Question: What is the mailing or notice date provided in the document?
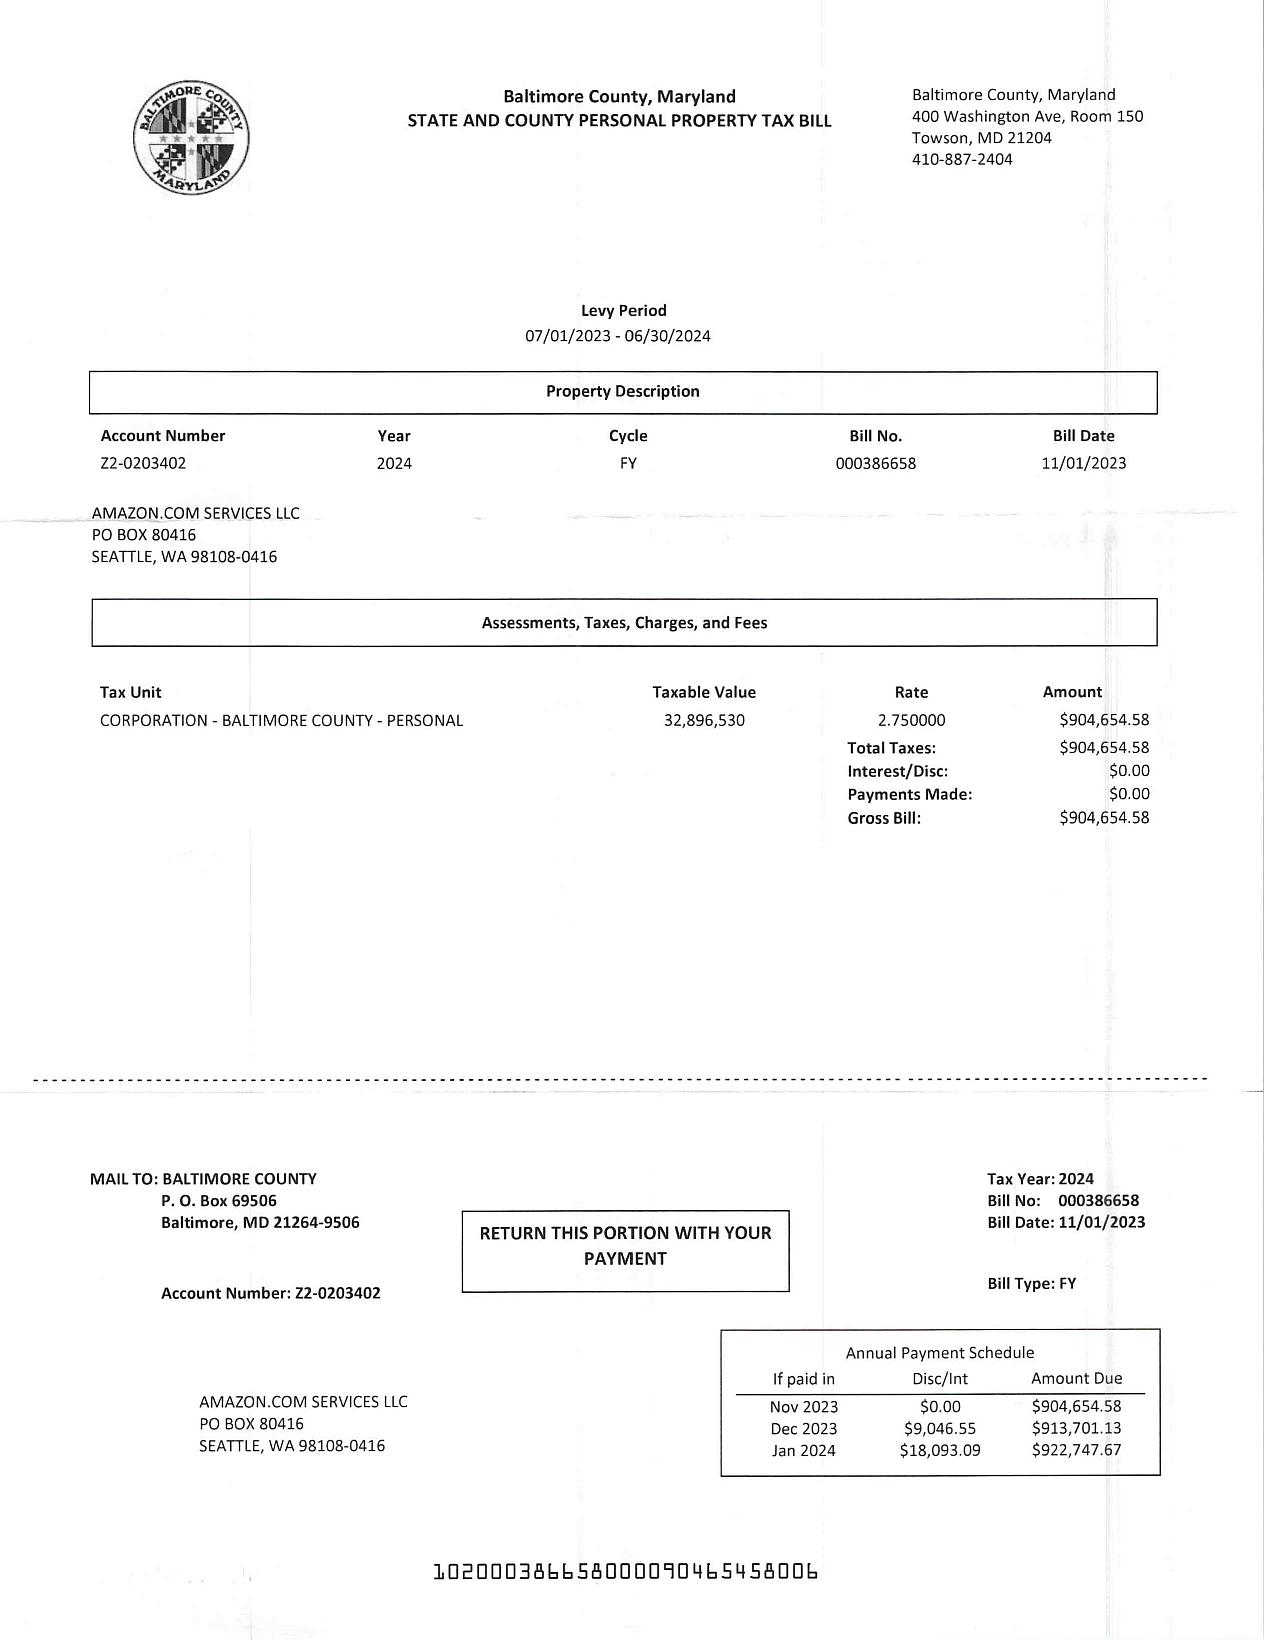
Answer: "11/1/23"